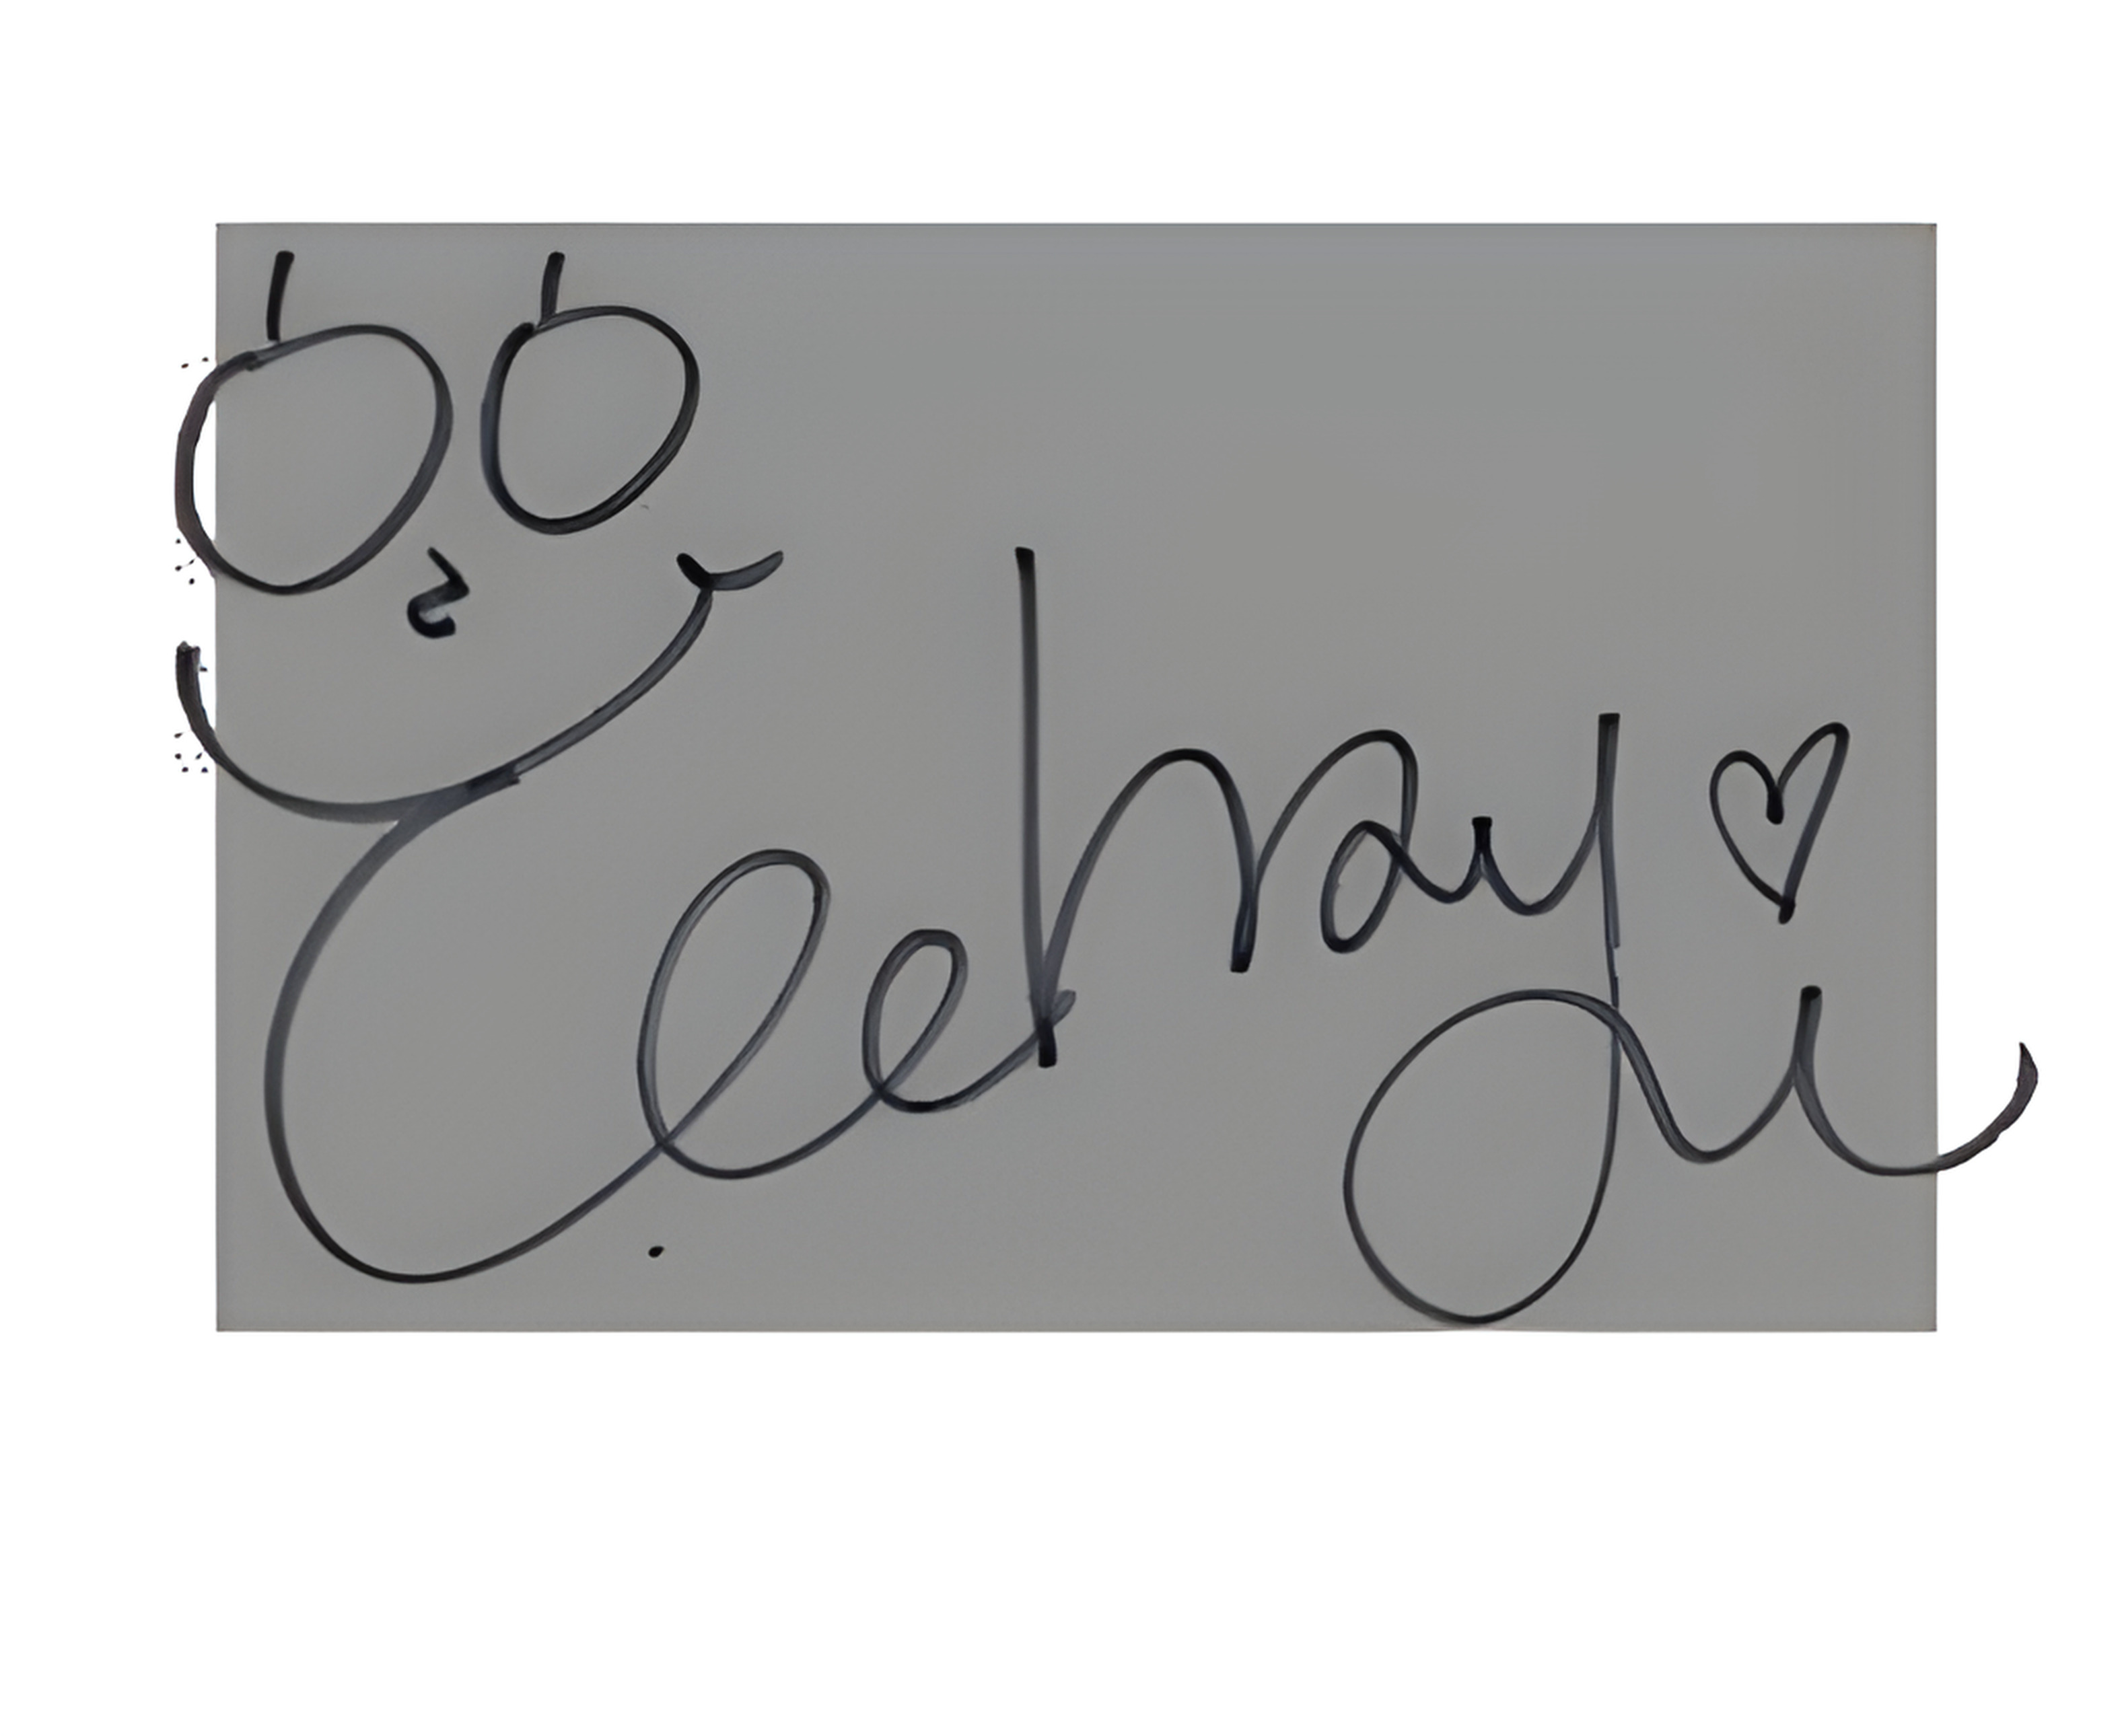
Signature of: lee hi